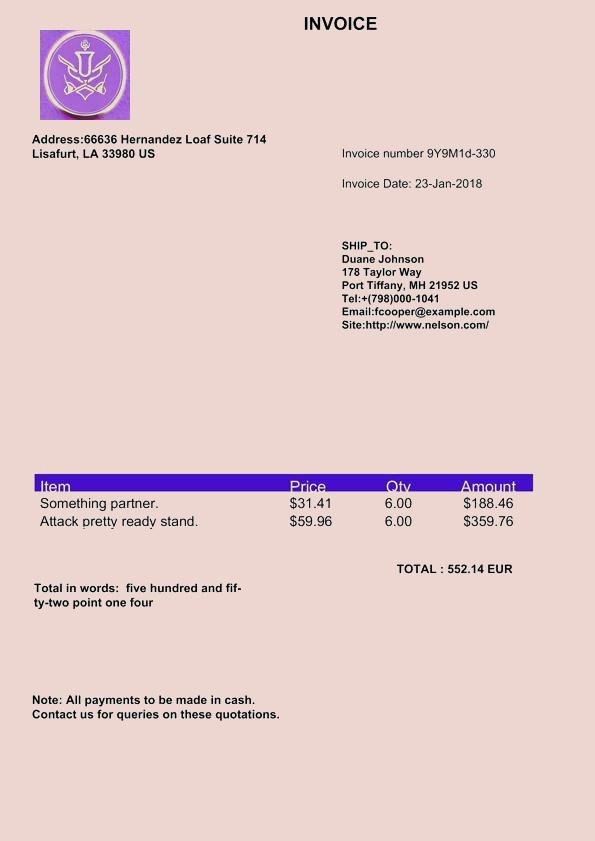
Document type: Invoice